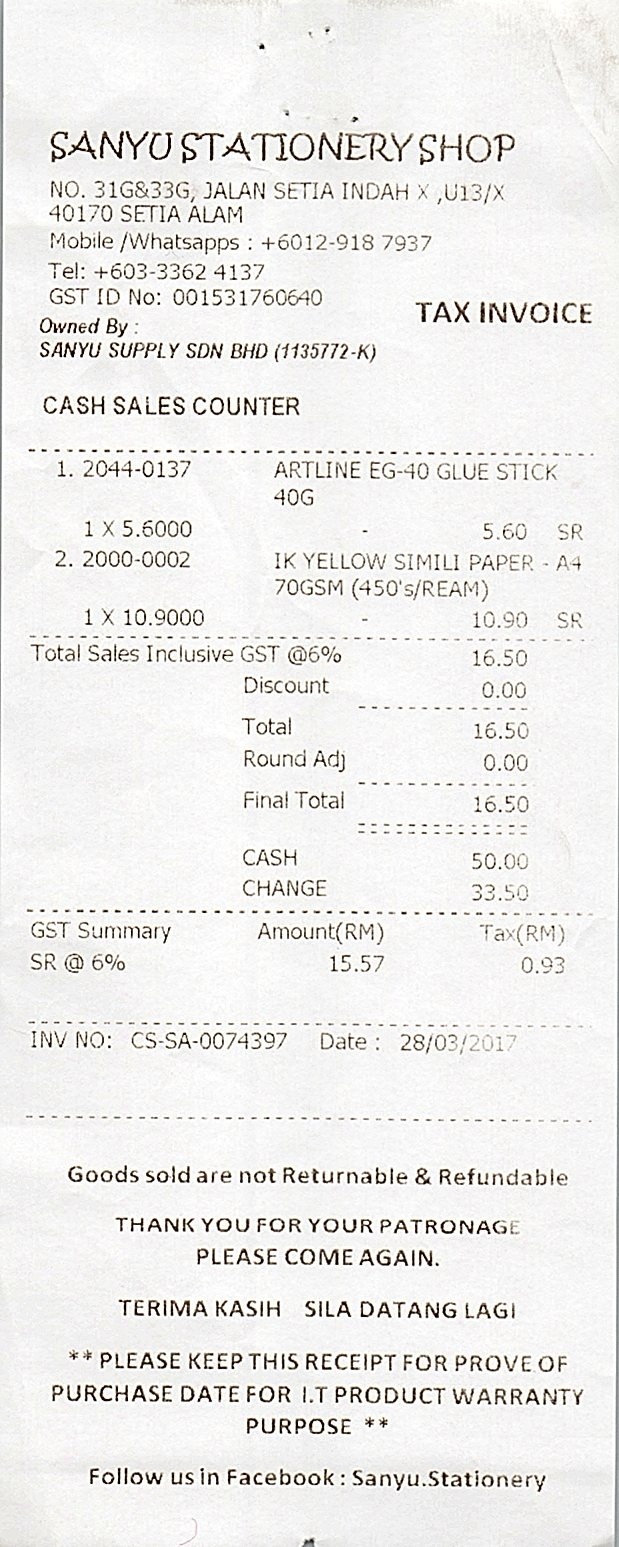
SANYU STATIONERY SHOP
NO. 31G&33G, JALAN SETIA INDAH X ,U13/X
40170 SETIA ALAM
MOBILE /WHATSAPPS : +6012-918 7937
TEL: +603-3362 4137
GST ID NO: 001531760640
TAX INVOICE
OWNED BY :
SANYU SUPPLY SDN BHD (1135772-K)
CASH SALES COUNTER
1. 2044-0137
1 X 5.6000
2. 2000-0002
1 X 10.9000
ARTLINE EG-40 GLUE STICK
40G
IK YELLOW SIMILI PAPER - A4
70GSM (450'S/REAM)
5.60
10.90
SR
SR
TOTAL SALES INCLUSIVE GST @6%
DISCOUNT
TOTAL
ROUND ADJ
FINAL TOTAL
CASH
CHANGE
16.50
0.00
16.50
0.00
16.50
50.00
33.50
GST SUMMARY
AMOUNT(RM)
TAX(RM)
SR @ 6%
15.57
0.93
INV NO: CS-SA-0074397
DATE : 28/03/2017
GOODS SOLD ARE NOT RETURNABLE & REFUNDABLE
THANK YOU FOR YOUR PATRONAGE
PLEASE COME AGAIN.
TERIMA KASIH SILA DATANG LAGI
** PLEASE KEEP THIS RECEIPT FOR PROVE OF
PURCHASE DATE FOR I.T PRODUCT WARRANTY
PURPOSE **
FOLLOW US IN FACEBOOK : SANYU.STATIONERY